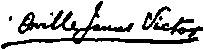
Signature of: orville james victor